Patient: Female, age 31
We report the case of 31 years old female patient with endobronchial hamartoma diagnosed by CT scan after repeated episodes of chest pain and pyrosis. The first admission in March 2013, new mother for three months, the patient comes in pulmonology for the sudden appearance of stabbing chest pain, nocturnal cough and heartburn. A history of GERD treated with antacids as needed, and bronchial asthma onset after an episode of pneumonia arose during the first pregnancy occurred two years earlier.
Chest X-ray was performed and reported evidence of a prominent right hilum and a subtle increase in parenchymal density in the middle lung field but a mass could not be clearly identified (Fig. 1).
In June 2013, the patient returned to our structure for sudden onset of stabbing chest pain associated with dyspnea and fever. The laboratory tests revealed a mild neutrophilic leukocytosis associated with decreased hematocrit (35%) and slightly increased NSE.
A contrast-enhanced MD-CT scan of the chest was performed and revealed a beginning middle lobe pneumonia and presence of a mass within the bronchus intermedius consisting mostly of fat with minimal inclusions of soft tissue density (Fig. 2). Multiplanar reconstruction with axis parallel to the bronchus clearly showed that the lesion determined subtotal obstruction of the bronchus intermedius (Fig. 3).
The bronchial wall was very uneven and seemed to have a continuous solution on the outside, making its content not separable from the lesion (Fig. 4). Virtual-bronchoscopy reconstruction from the non-enhanced CT scan displayed the mass within the bronchus intermedius (Fig. 5).
Based on the findings and subsequent consultation between radiologist, pulmonologist and thoracic surgeon, the patient underwent wedge resection of the bronchus intermedius by thoracotomy. The macroscopic and microscopic sections of the lesion are shown in Figs. 6 and 7 respectively.
Keywords: ct scan, endobronchial lipomatous hamartoma, pregnancy, young new mother
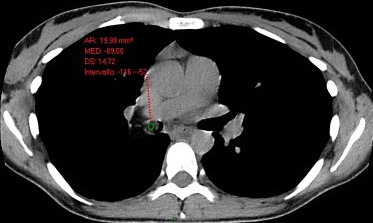
Image caption: Non contrast CT shows the presence of a well demarcated endobronchial (right main bronchus) mass characterized by smooth margins and negative density (-89 HU).